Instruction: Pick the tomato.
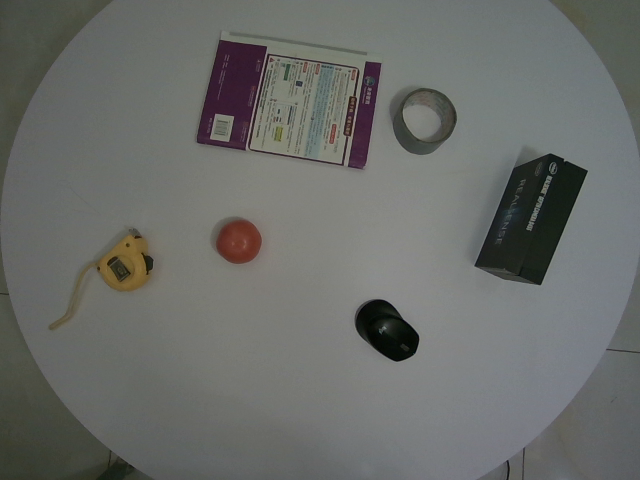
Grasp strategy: vertical